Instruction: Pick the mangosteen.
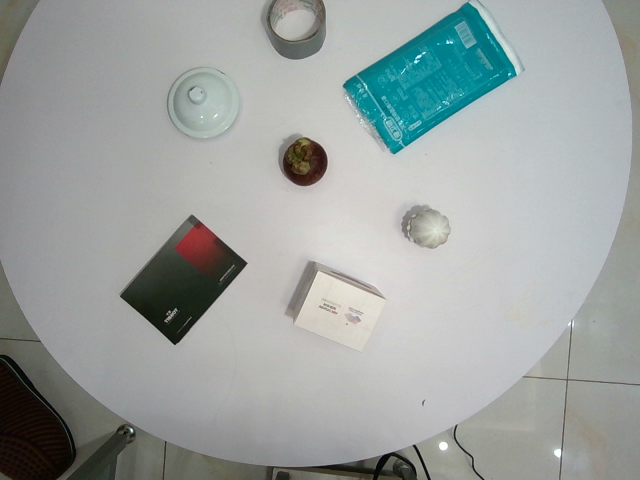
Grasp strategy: vertical